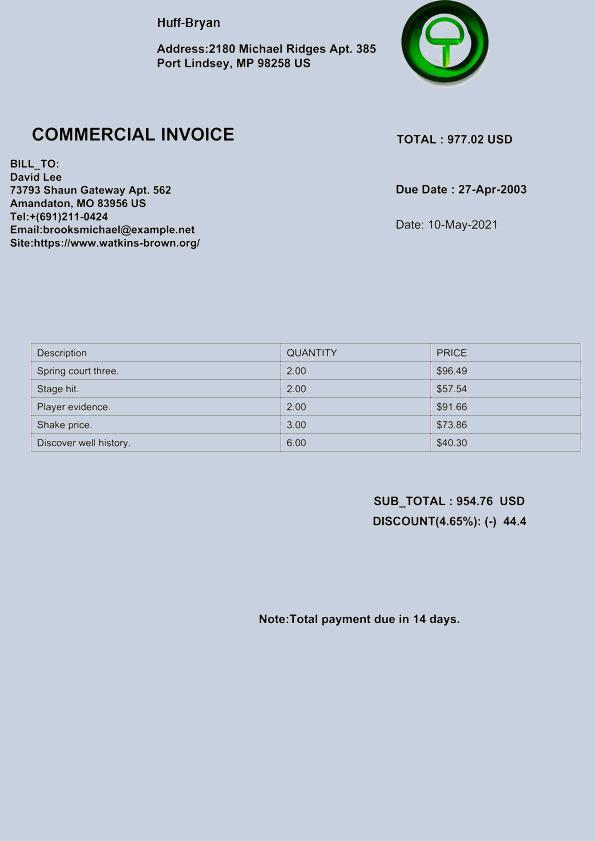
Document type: Invoice